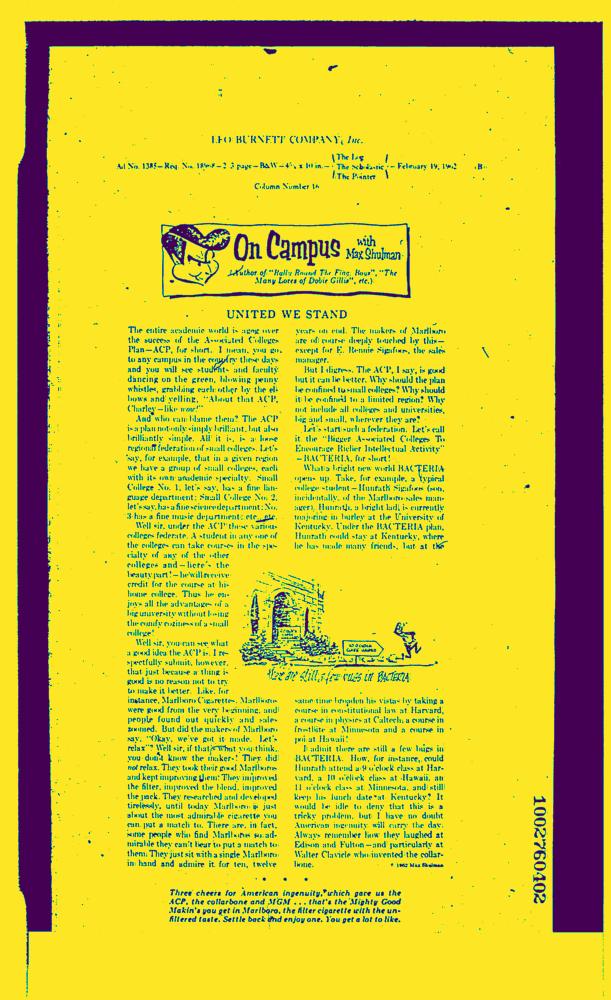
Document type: News-Article